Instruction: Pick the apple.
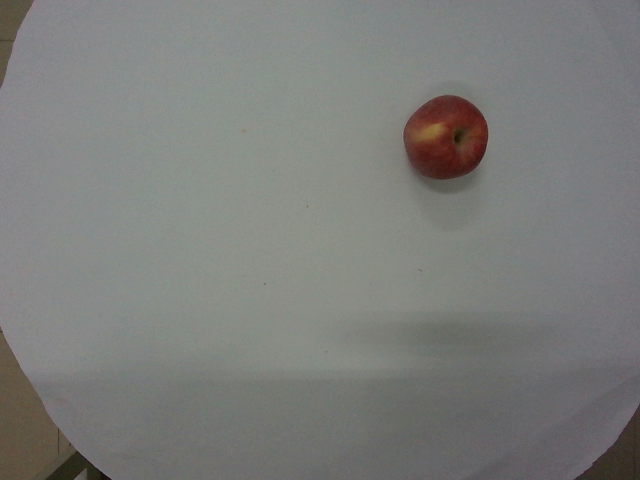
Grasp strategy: vertical